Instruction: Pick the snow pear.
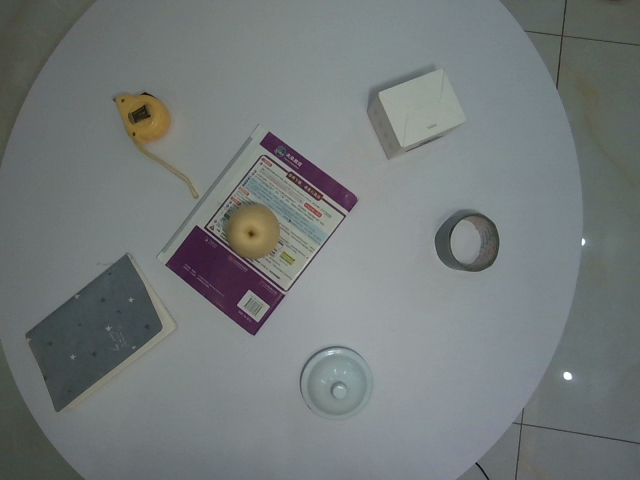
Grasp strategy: vertical